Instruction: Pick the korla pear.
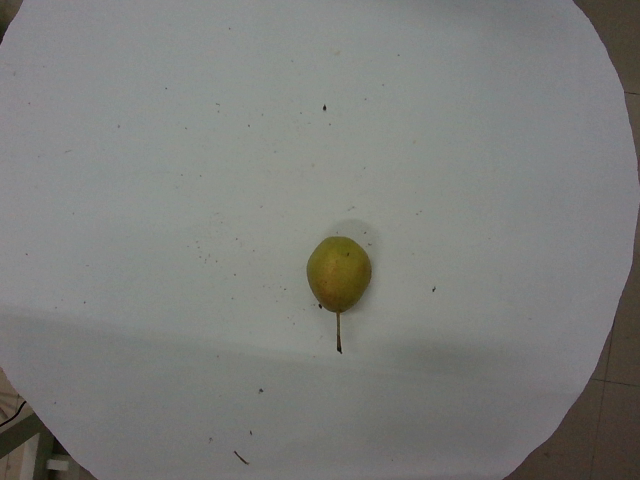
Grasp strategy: vertical